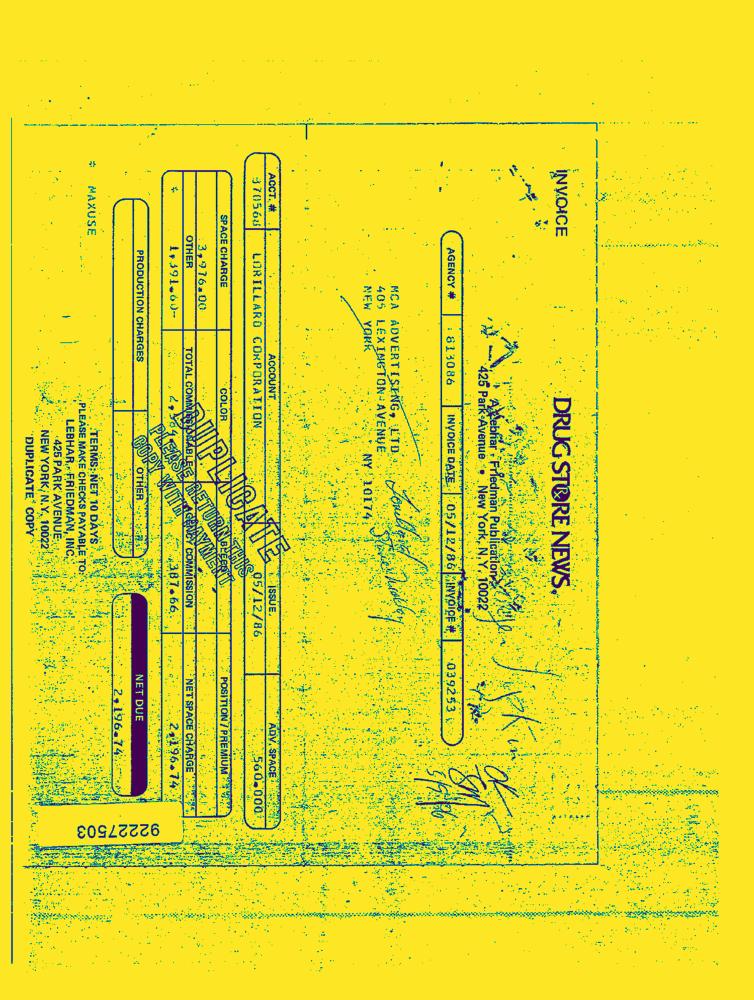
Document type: Invoice-Doc